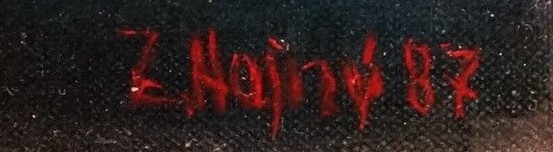
Signature of: zdeněk hajný